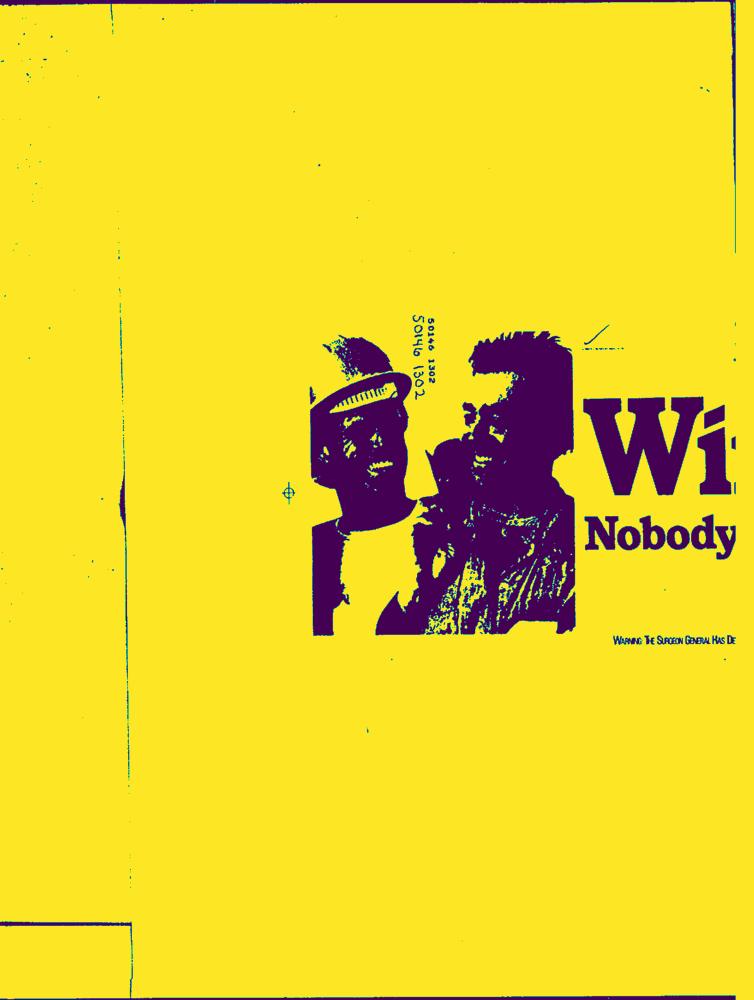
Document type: AD